Question: What is the filing due date as per the document?
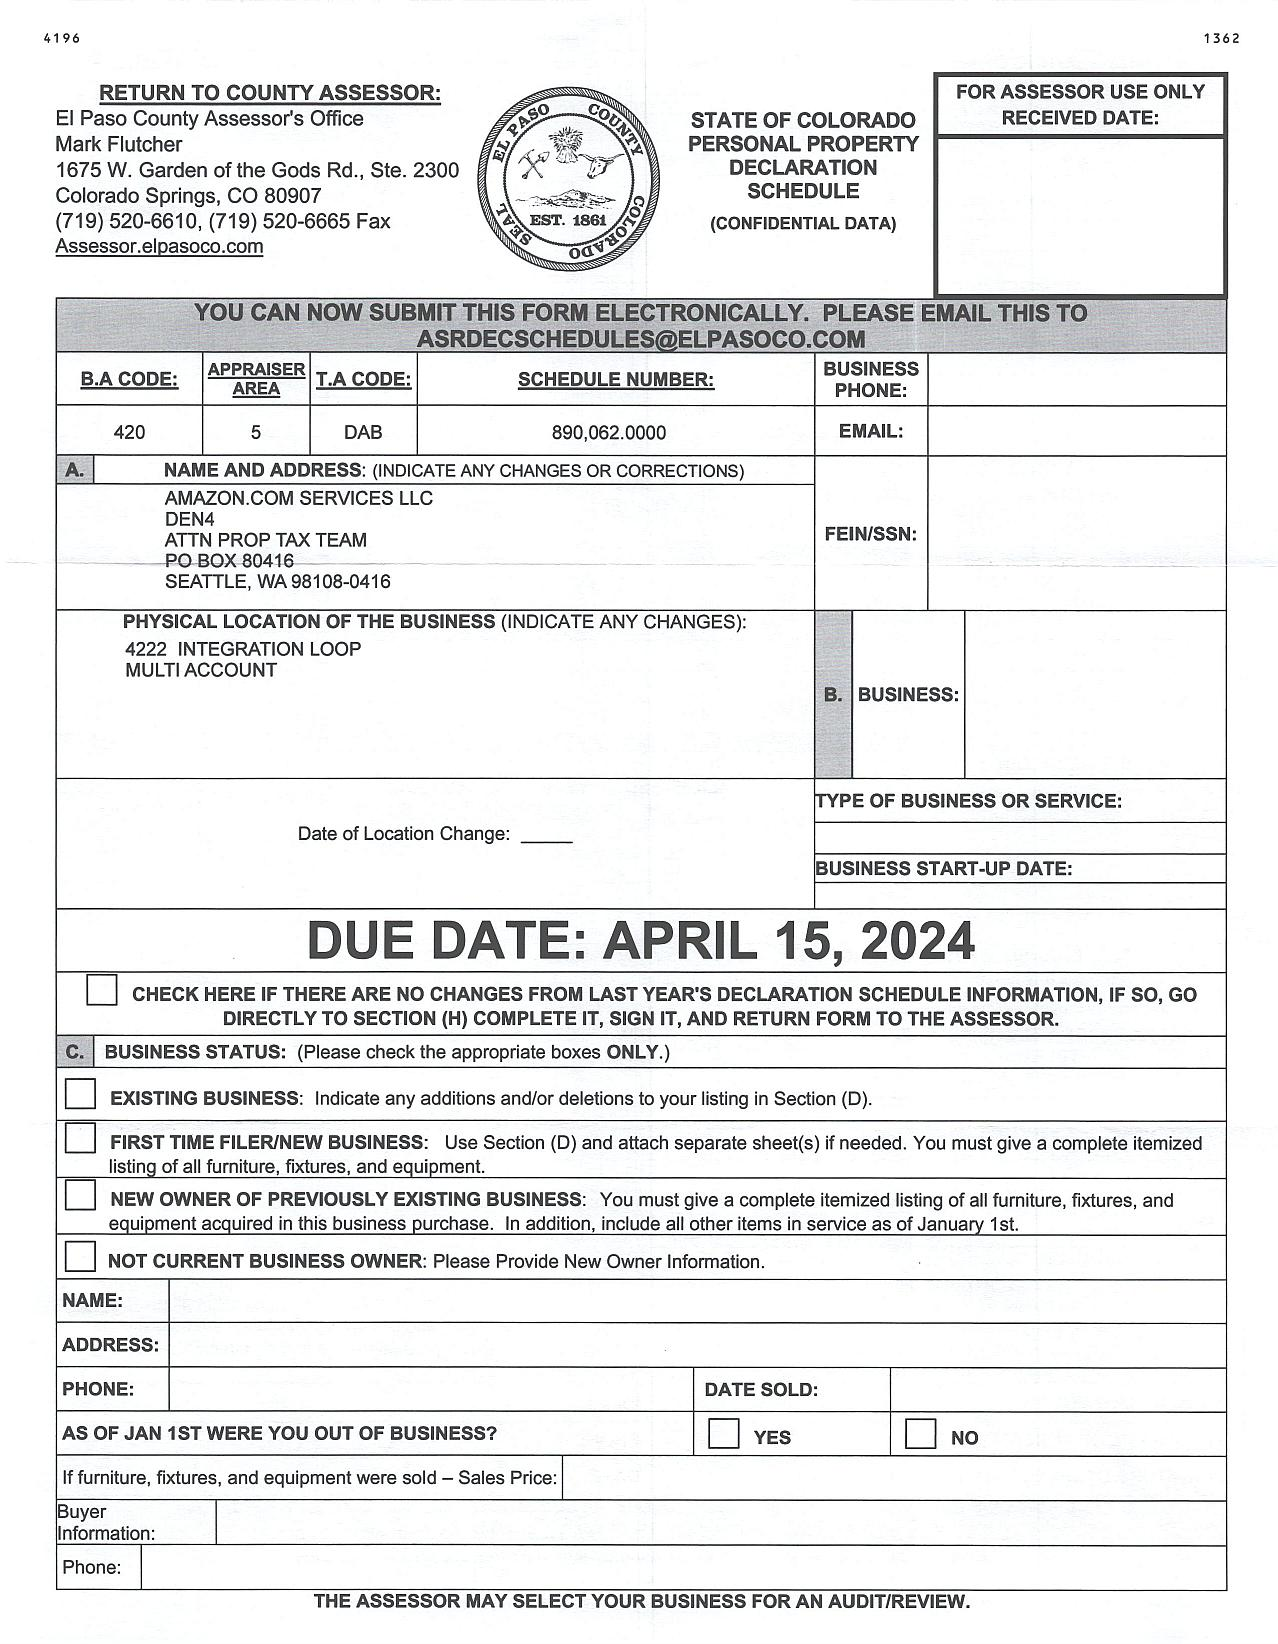
Answer: "15-Apr-24"